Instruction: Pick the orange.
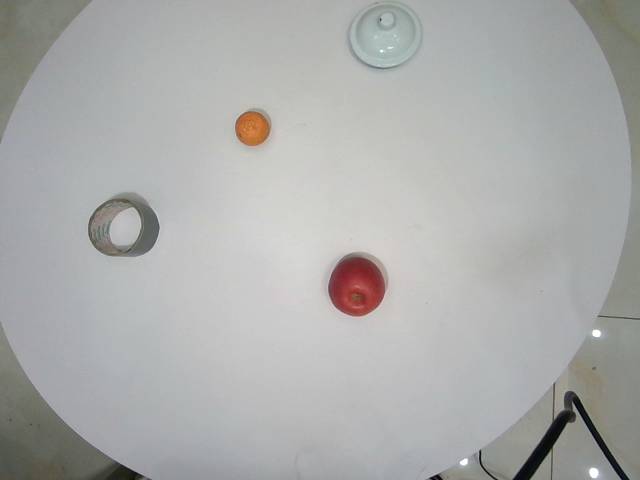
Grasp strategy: vertical